Question: Explain the disease:
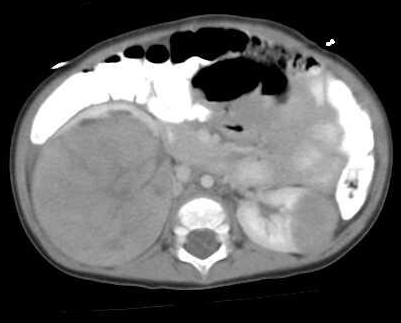
Answer: The disease is discussed as: Wilms tumor or nephroblastoma is the most common childhood abdominal neoplasm; and, is often discovered as an asymptomatic palpable abdominal mass.  This neoplasm accounts for 5% of all childhood malignancies.  Additionally, 10% of patients with Wilms tumor have other associated congenital malformations, including Beckwith Wiedemann syndrome, hemihypertrophy, WAGR syndrome, and other genitourinary abnormalities.

With current multimodal therapy, over 90% of patients recover completely.  Therefore, early detection and staging is essential.  A set of chest and abdominal radiographs are usually obtained to look for mass effect, calcifications, and lung mets.  Ultrasound is the initial study to evaluate the characteristics of the mass.  It is also the preferred study for follow up of the abdominal mass during treatment and post-surgery.  Finally CT with contrast is obtained in suspected Wilms tumor to evaluate extension into surrounding structures, like renal veins.

Of paramount importance is to evaluate the contralateral kidney, since 5-10% of tumors are bilateral.